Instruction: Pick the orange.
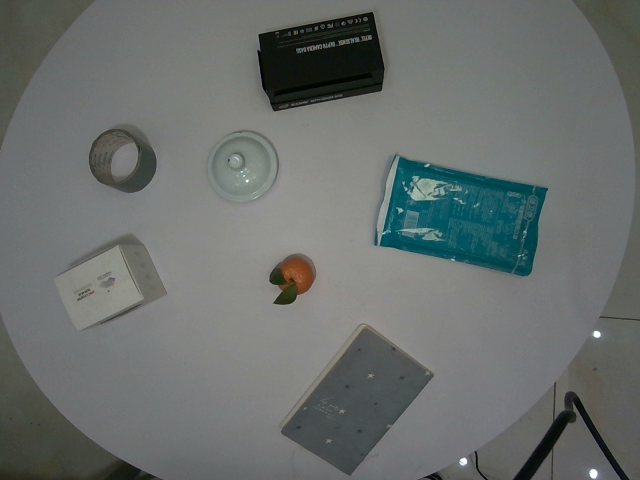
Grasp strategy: vertical